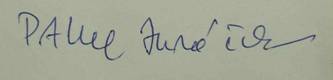
Signature of: pavel juráček